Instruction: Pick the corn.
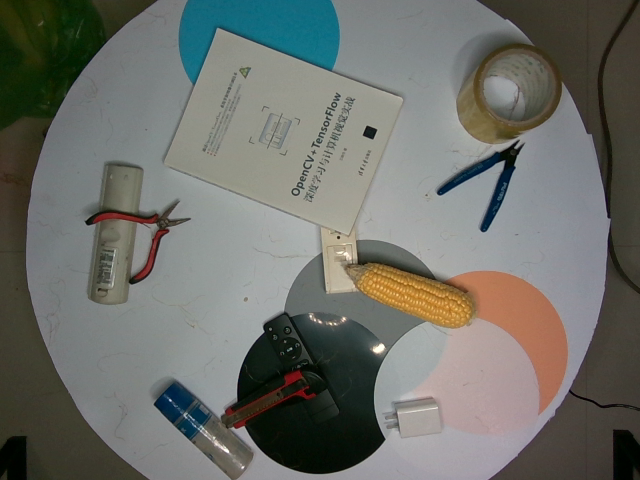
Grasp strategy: vertical